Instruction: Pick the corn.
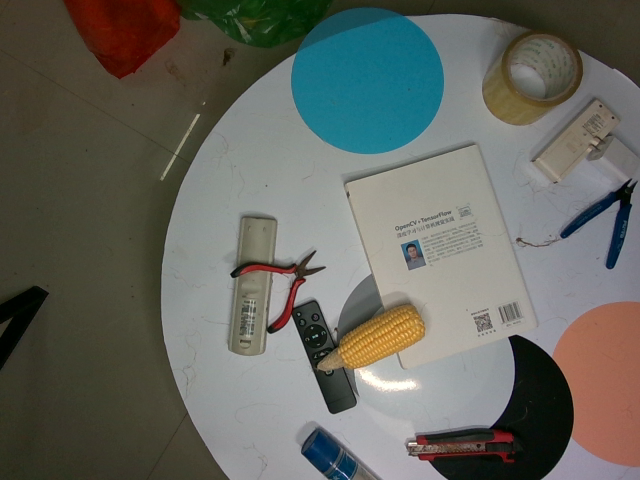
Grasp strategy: vertical